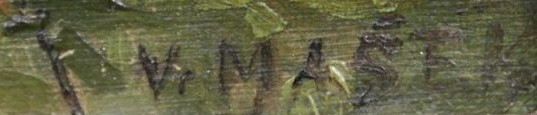
Signature of: vítězslav karel mašek